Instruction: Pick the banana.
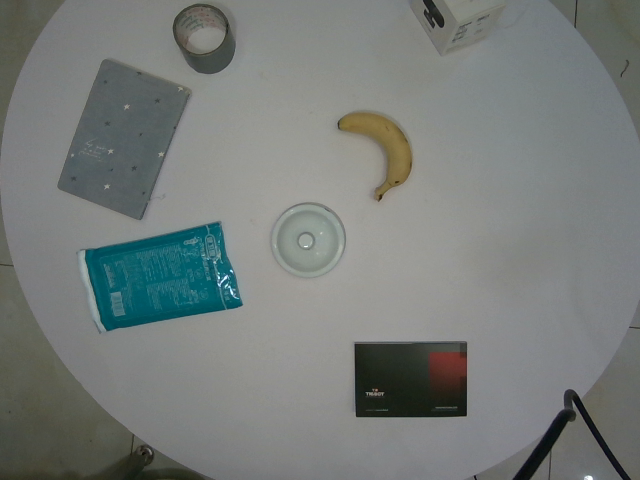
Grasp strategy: vertical